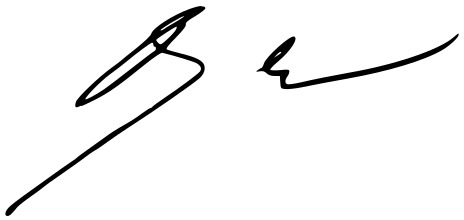
Signature of: roman prymula